Question: What do the imaging results show?
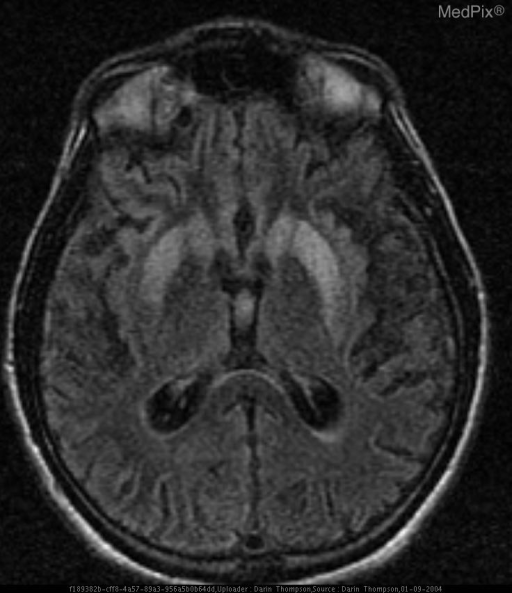
Answer: The imaging shows Brain MRI scans approximately 6 months apart show progressive diffuse cortical atrophy, T2/FLAIR and Diffusion increased signal within the Basal Ganglia.  Mild increased diffusion signal is seen in the posterior Thalamus (Pulvinar)
Correspoding relatively decreased ADC map basal ganglia signal.

MR Spectroscopy demonstrated a decrease in NAA peak. Current Axial FLAIR image better demonstrates high signal abnormality within the caudate and putamen..